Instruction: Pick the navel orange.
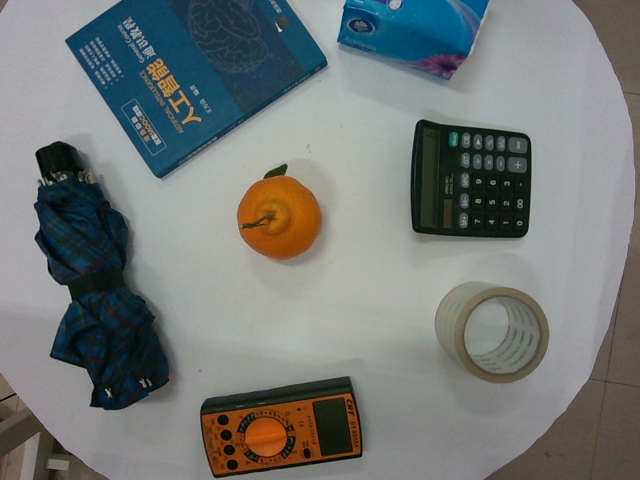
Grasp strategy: vertical